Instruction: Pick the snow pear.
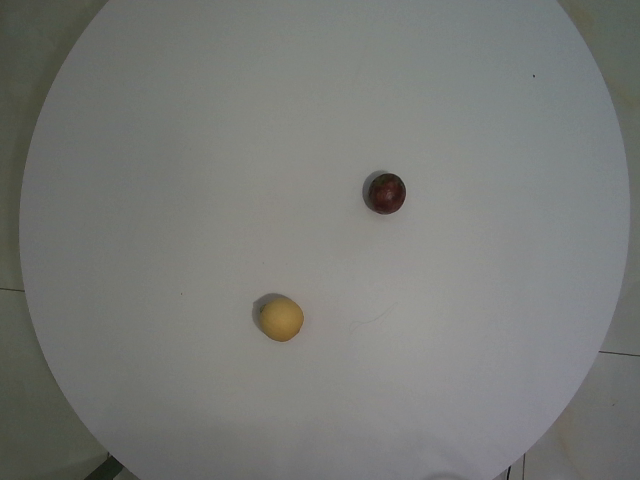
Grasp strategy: vertical